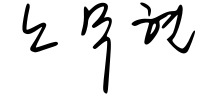
Signature of: roh moo hyun